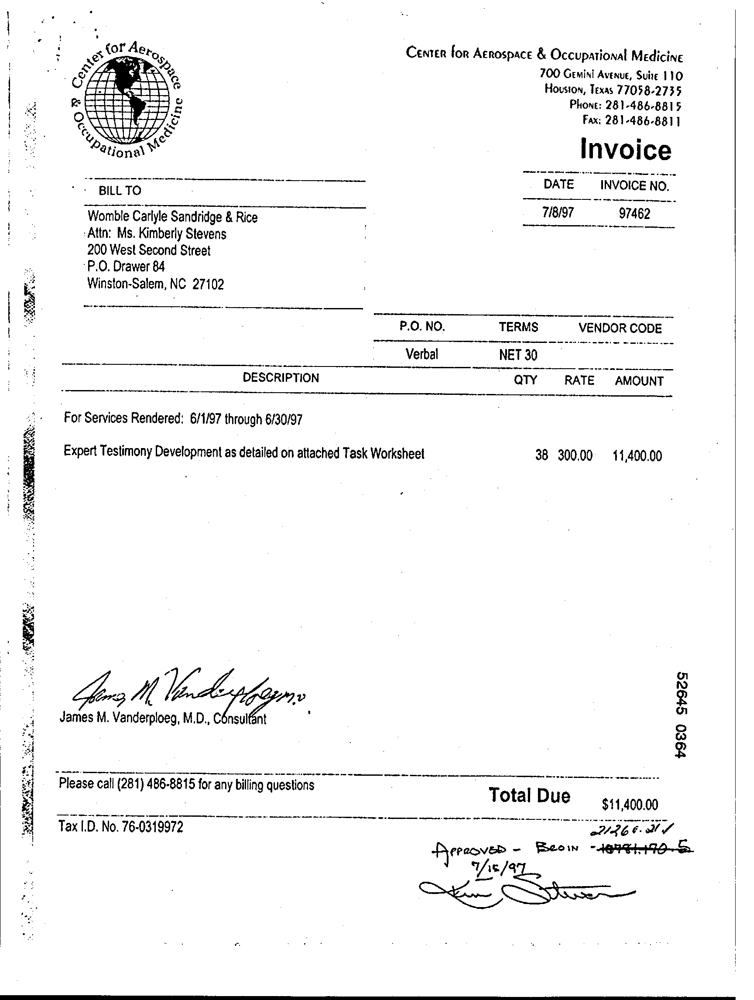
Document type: Invoice